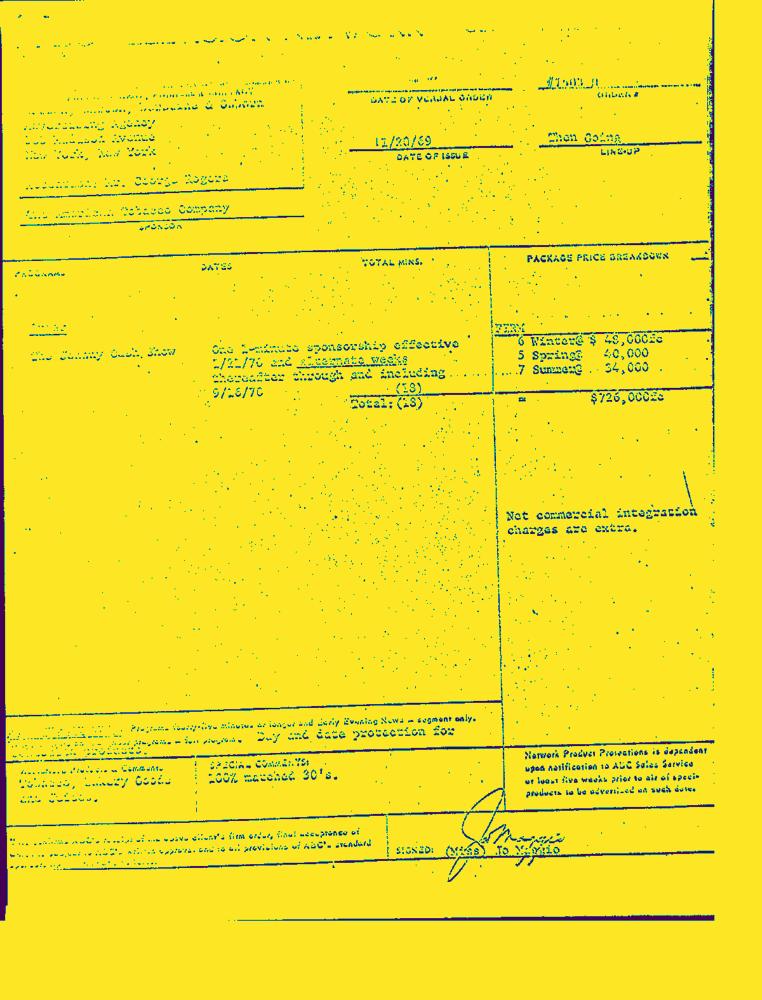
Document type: Invoice-Doc